Question: What is the earliest payment due date mentioned in the document?
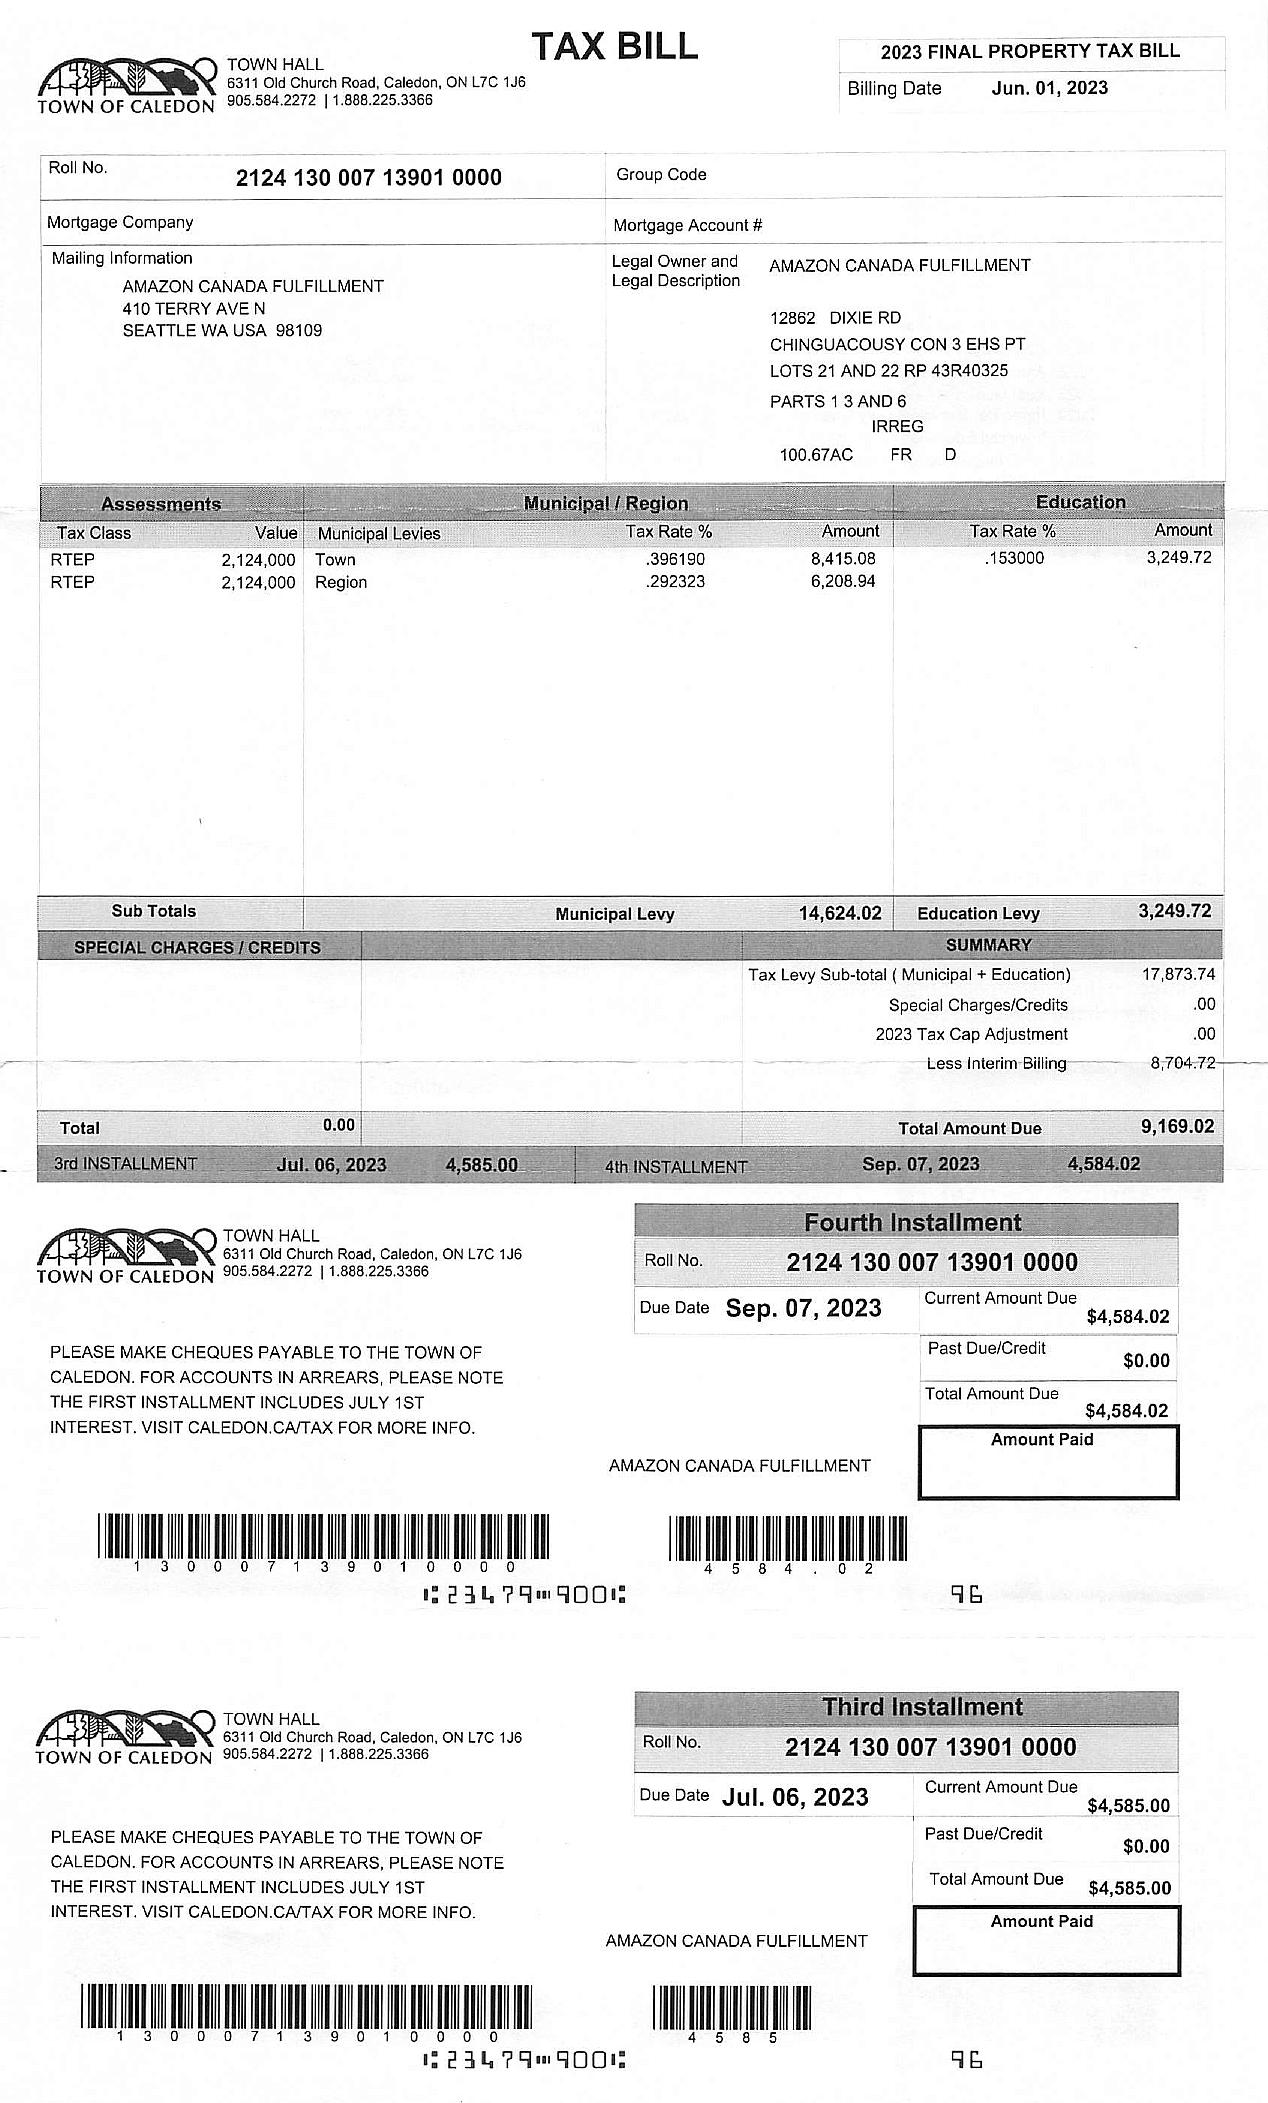
Answer: "Jul. 06, 2023"